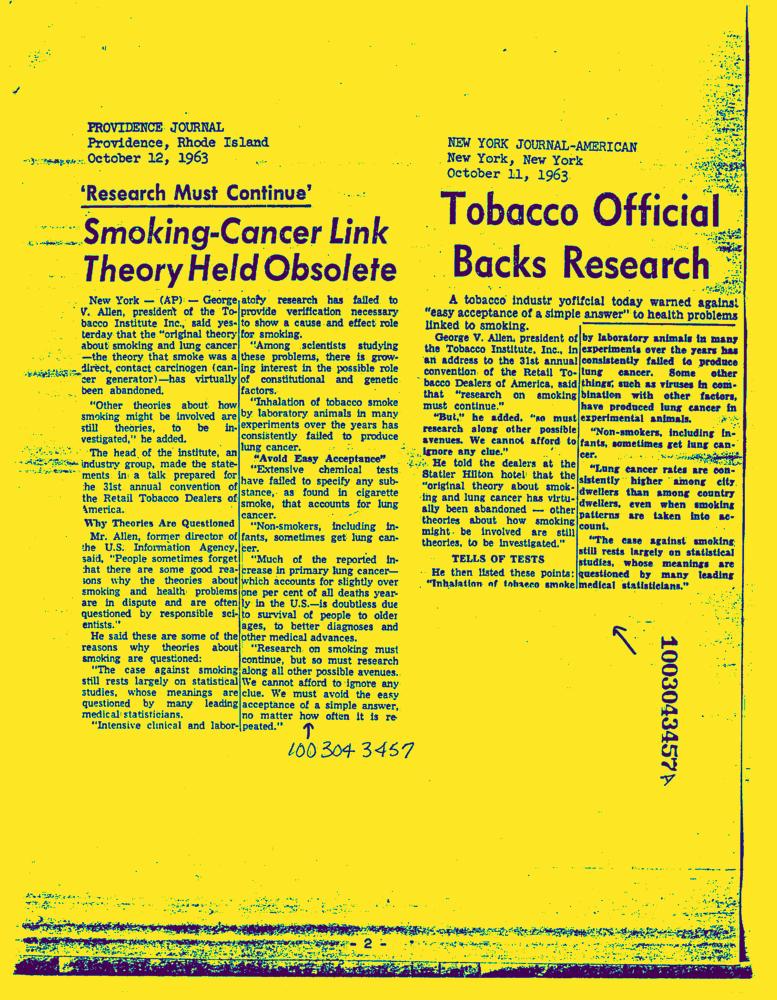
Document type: News-Article